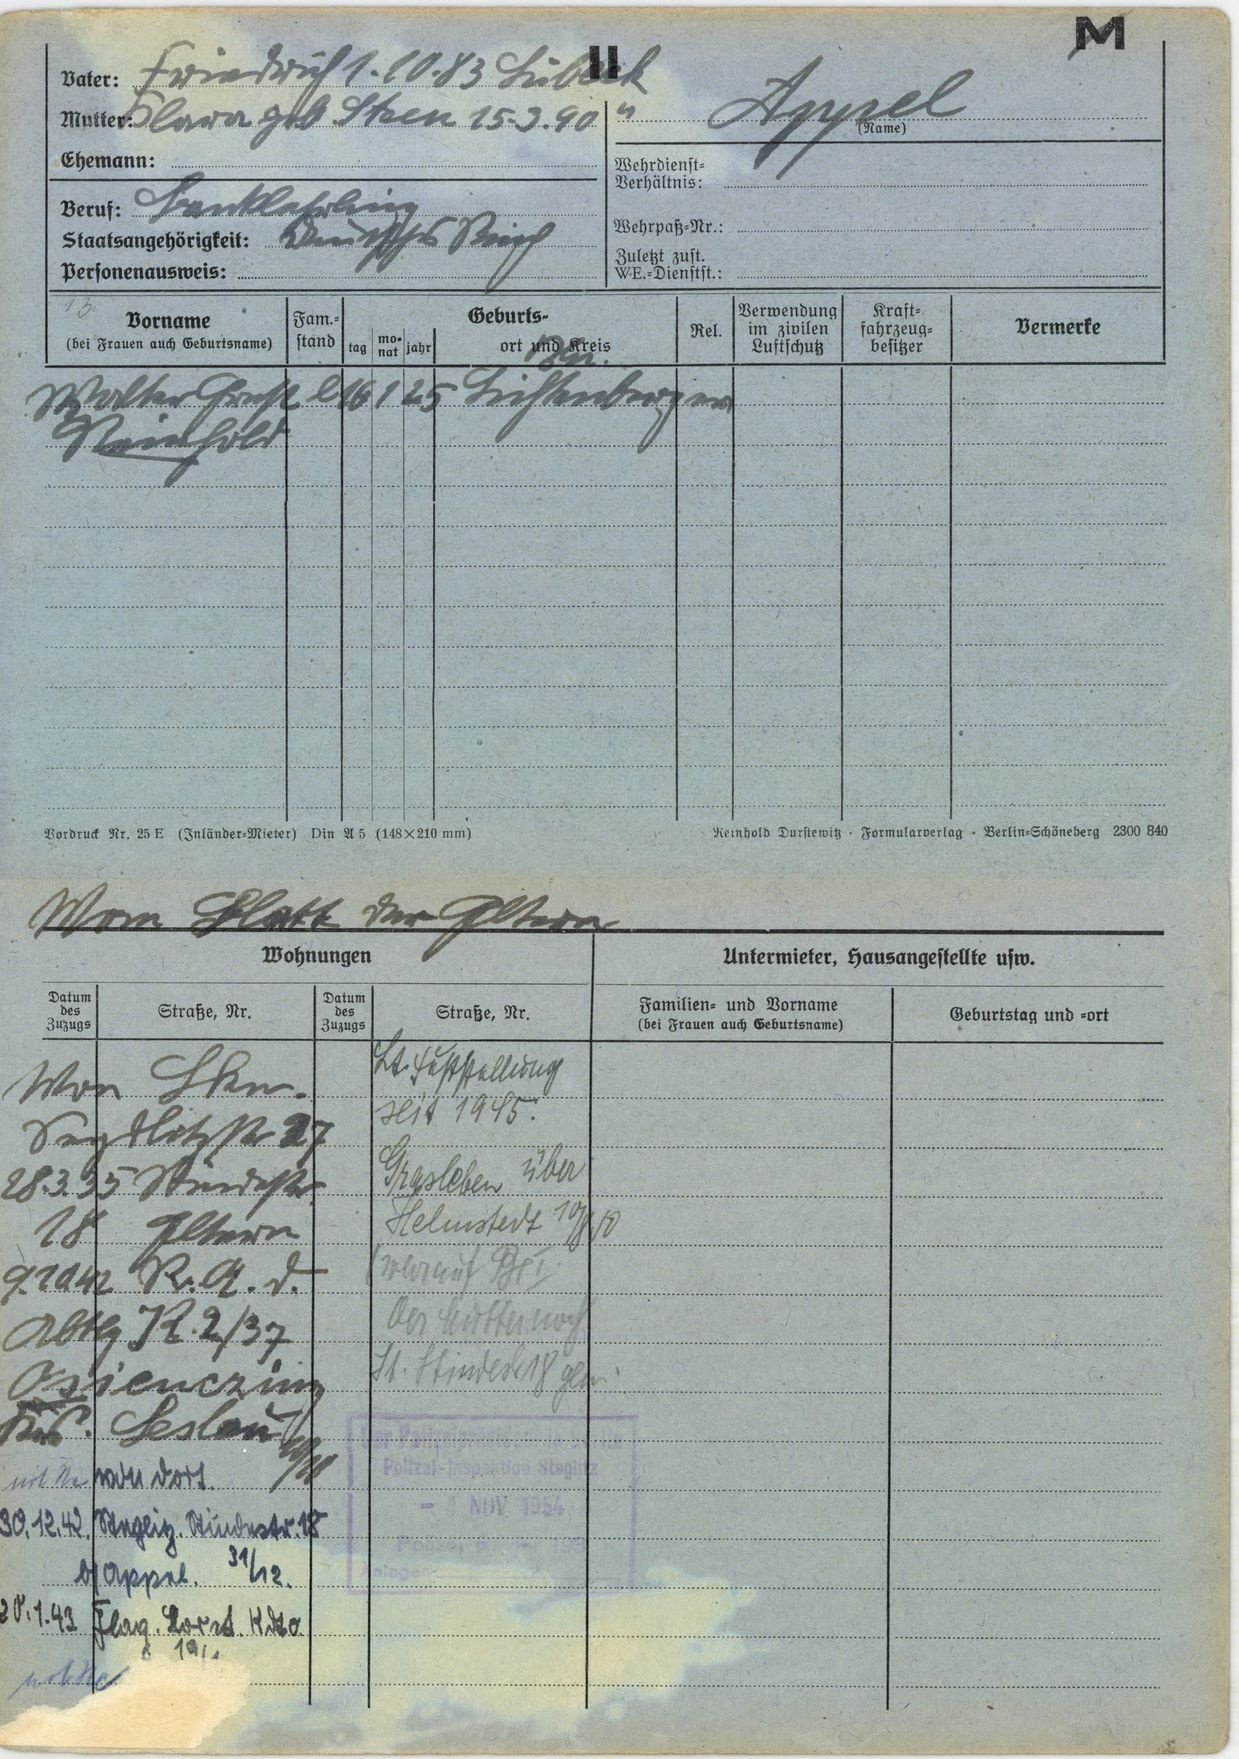
Appel